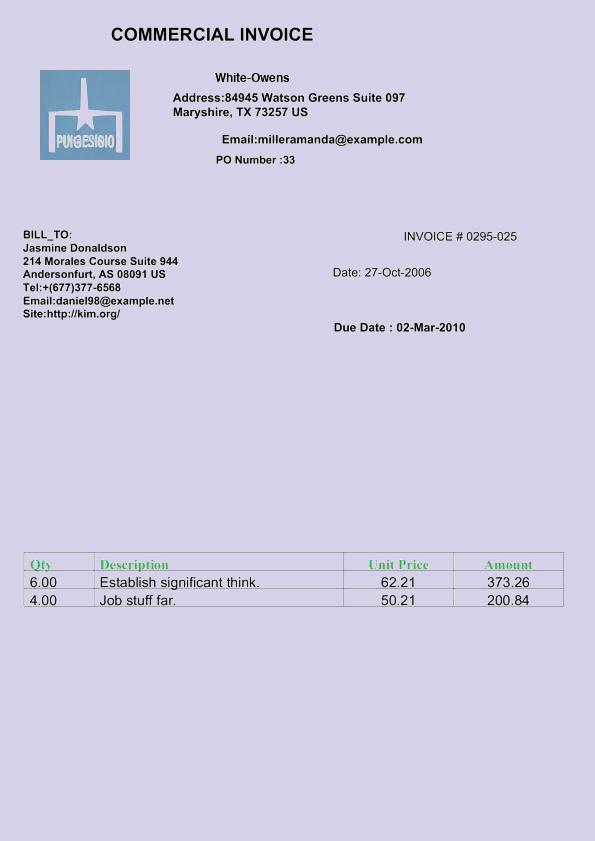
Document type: Invoice